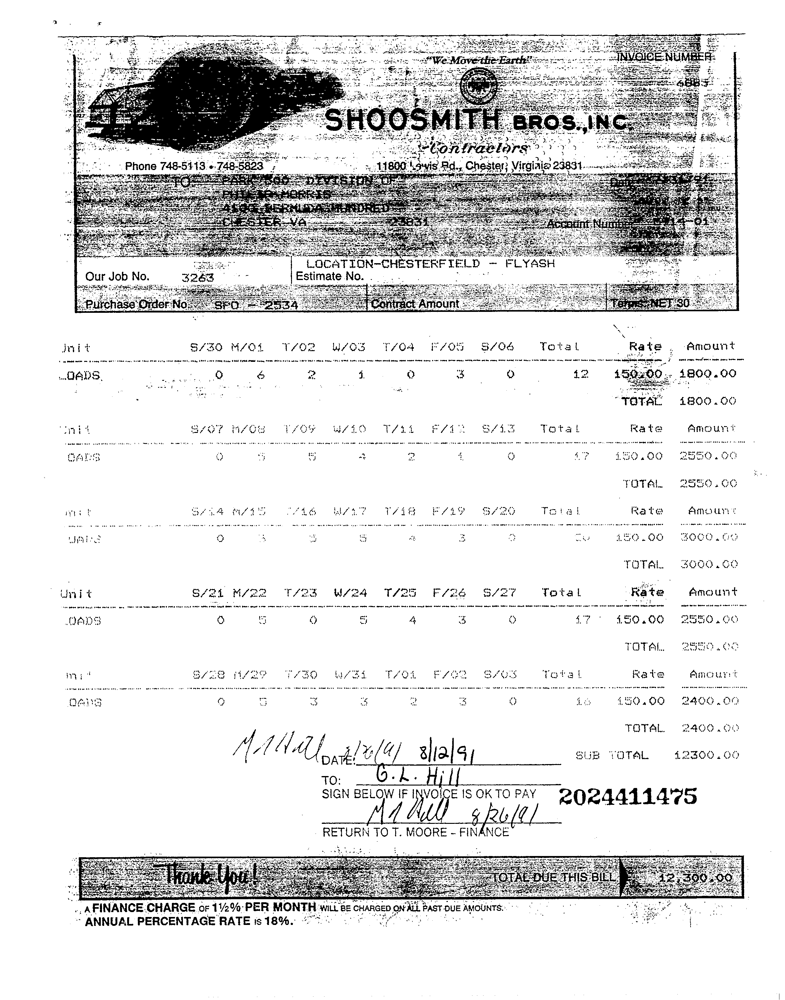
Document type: Invoice